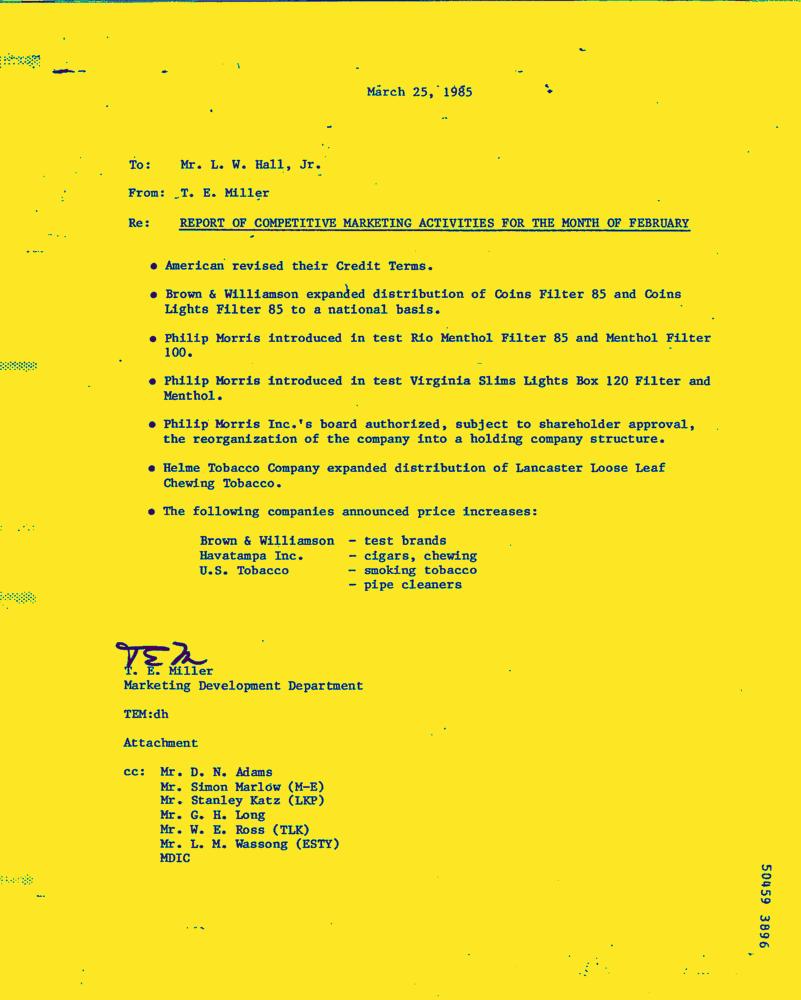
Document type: Letter-Doc